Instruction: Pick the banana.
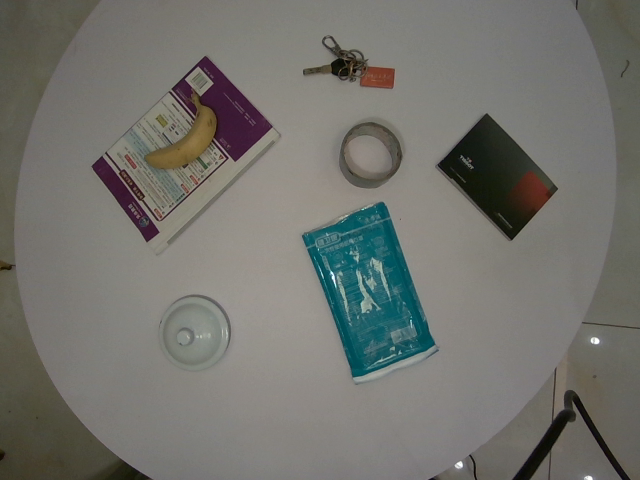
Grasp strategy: vertical